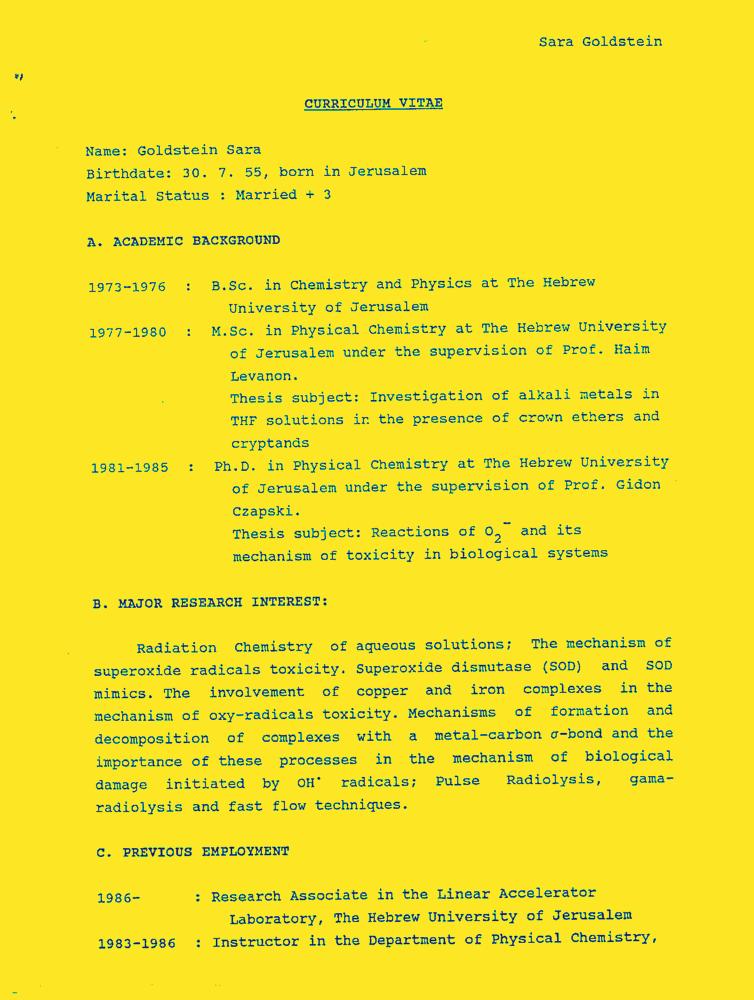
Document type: Resume-Doc